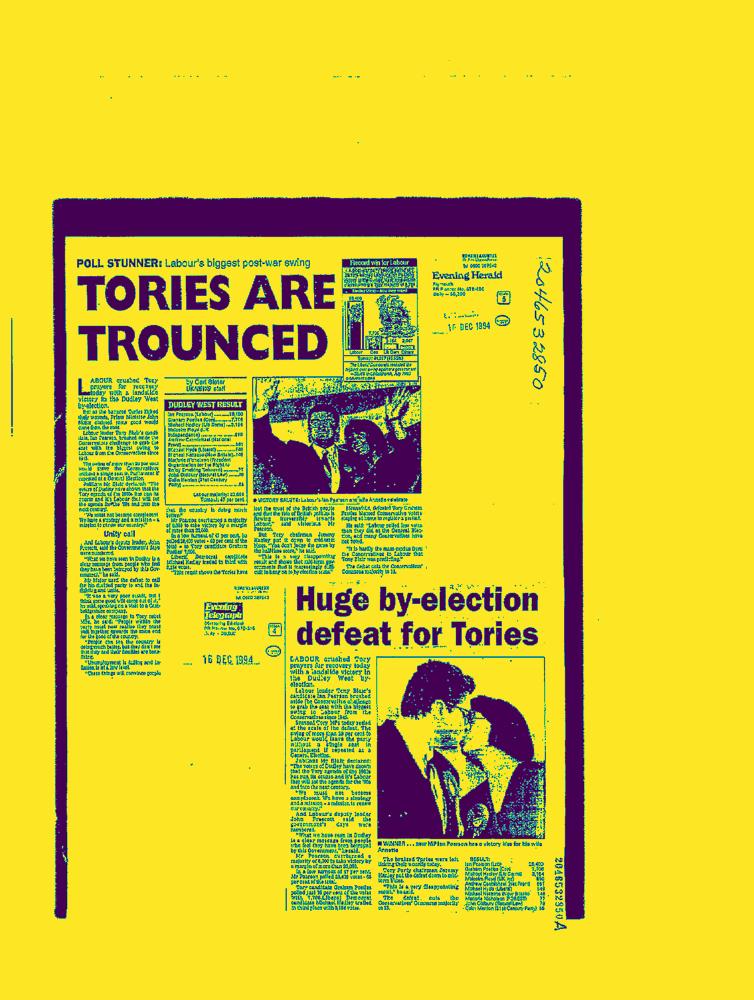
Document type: News-Article